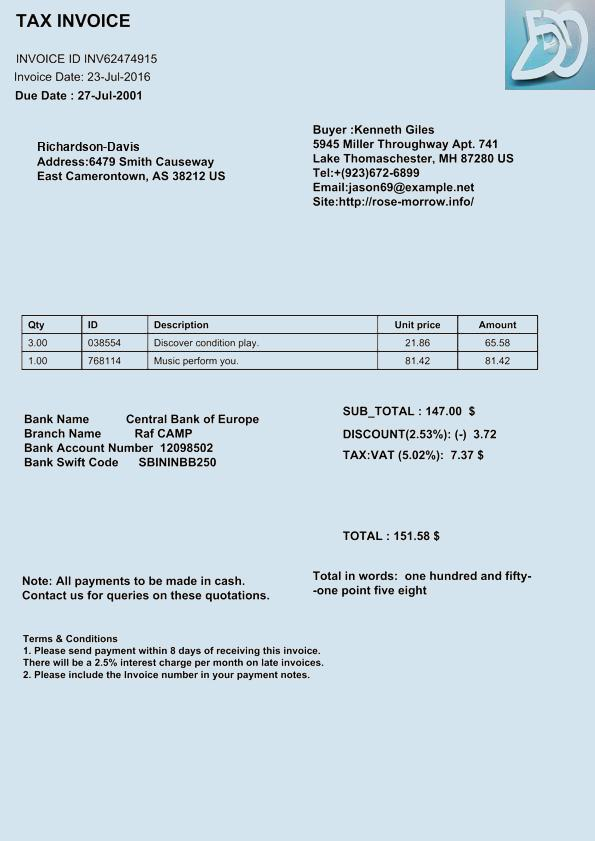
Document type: Invoice